Question: What type of tax is indicated in the document, personal property or real estate?
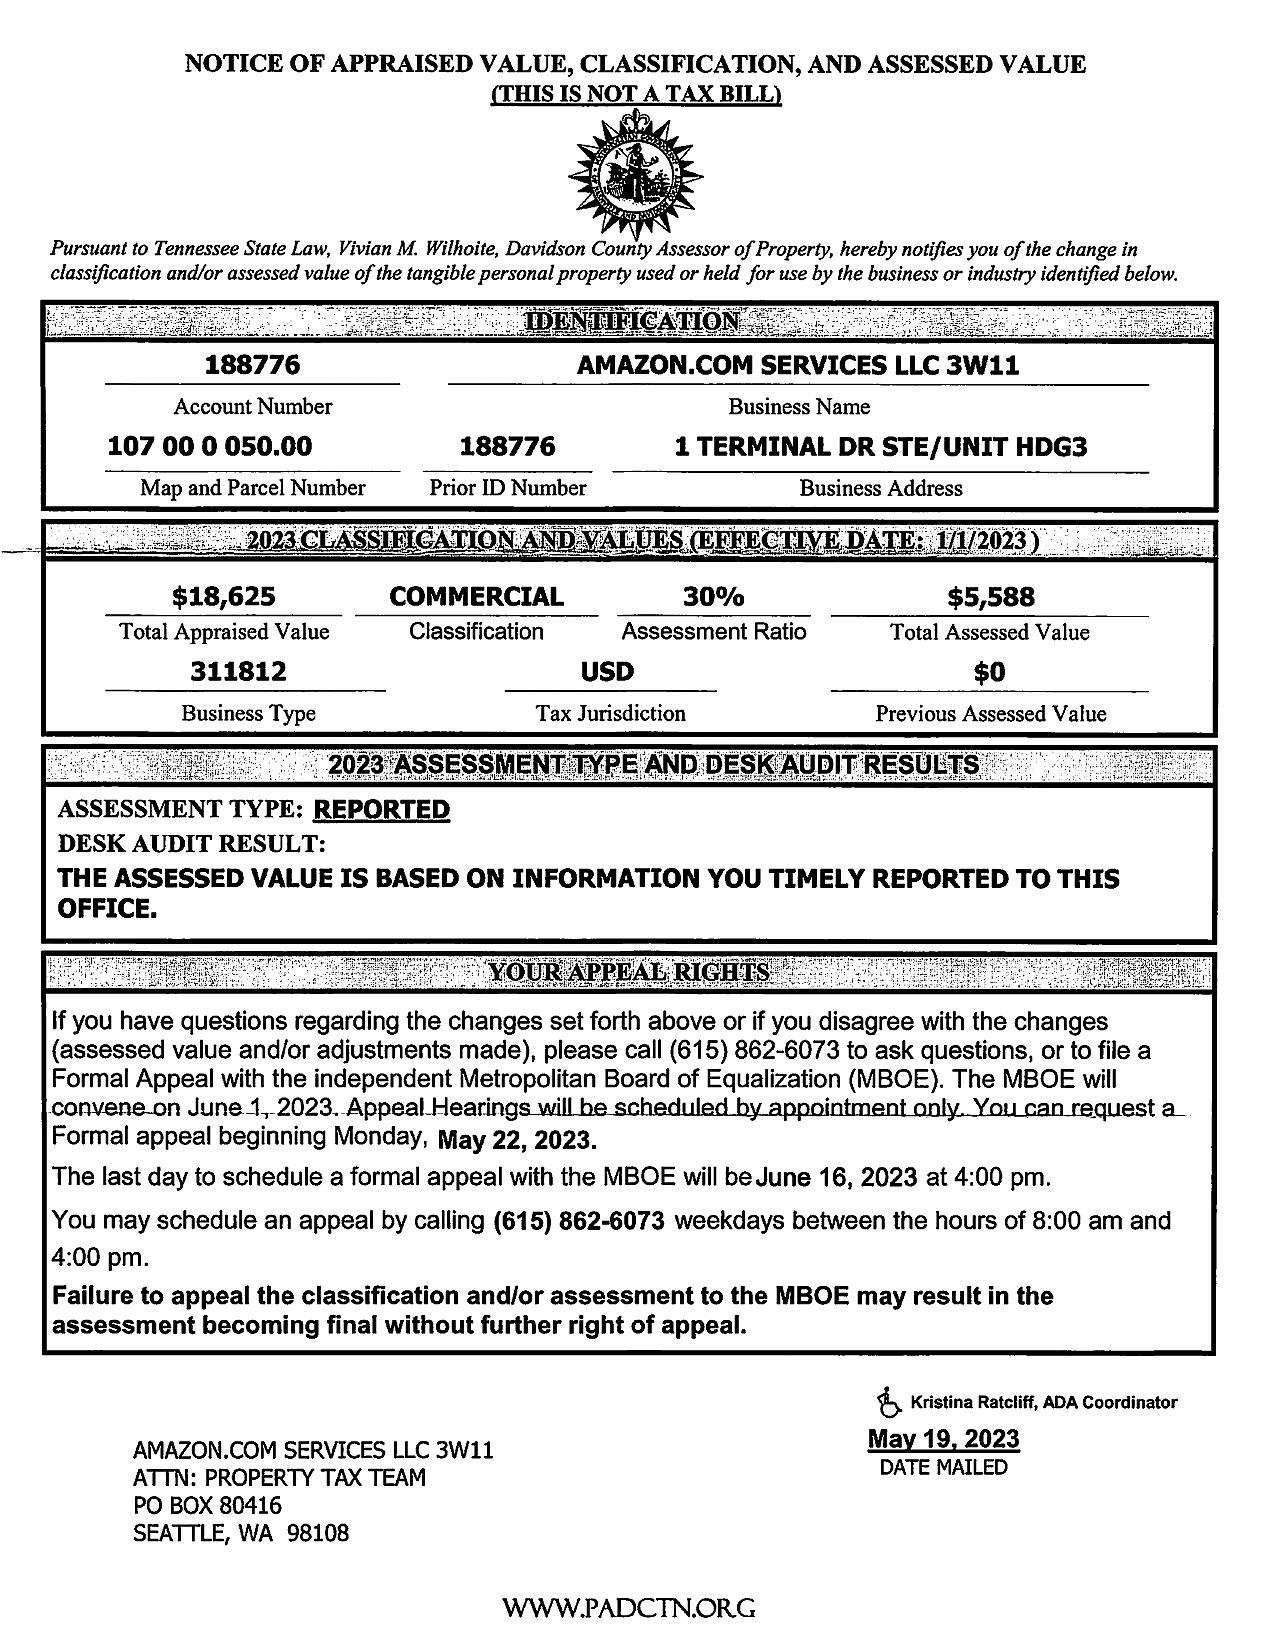
Answer: "Personal Property"